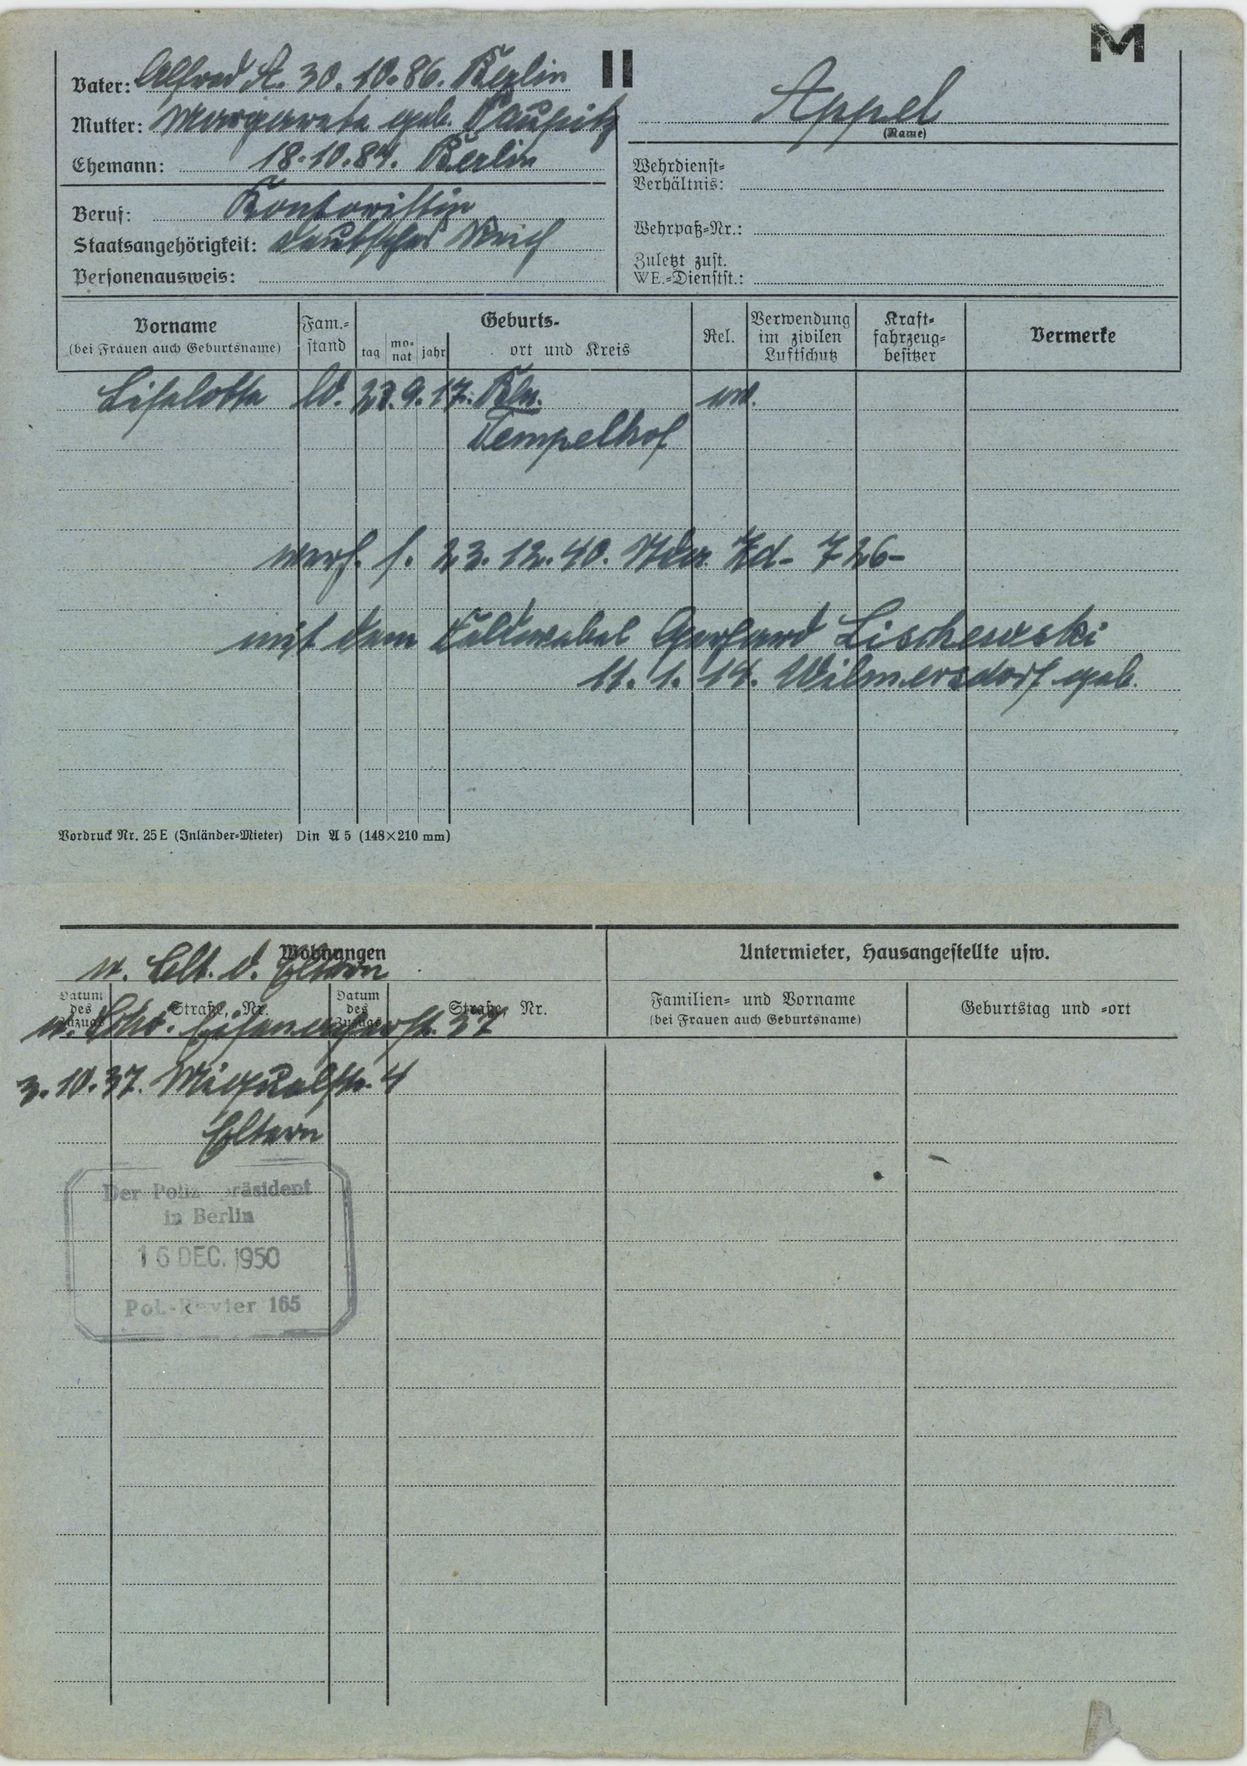
Appel